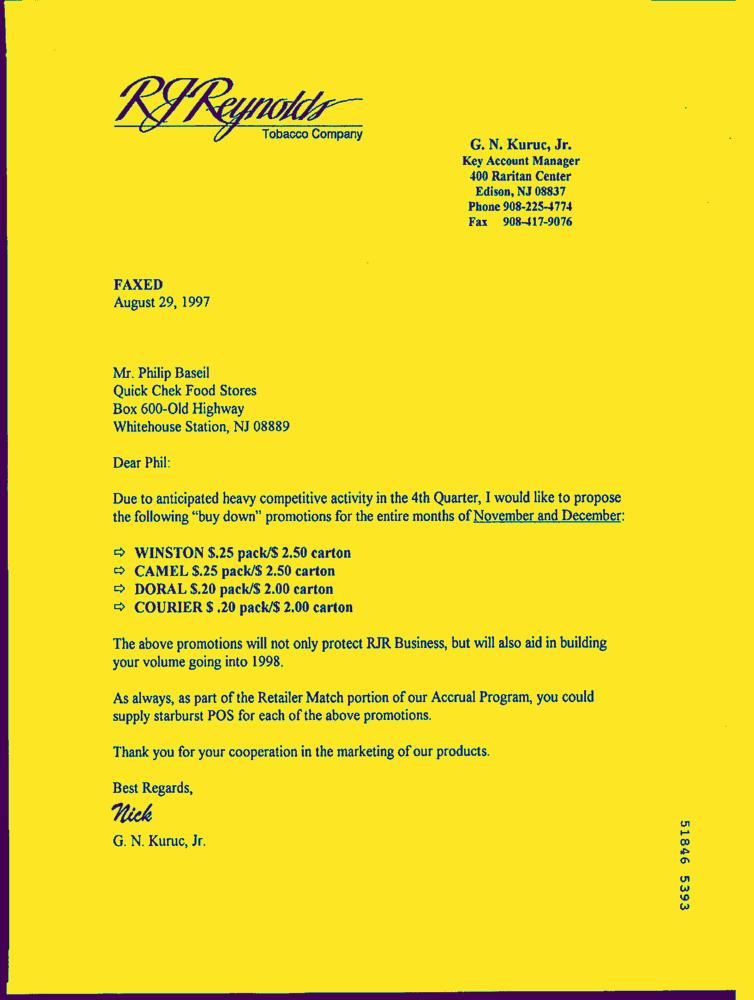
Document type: Letter-Doc